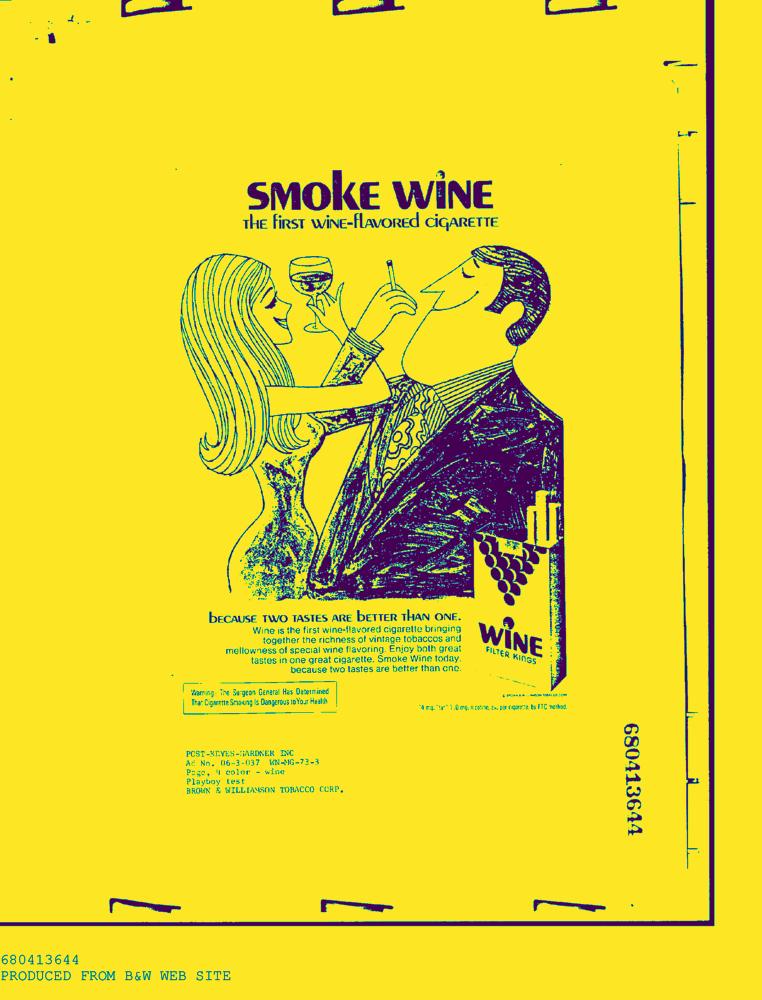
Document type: AD